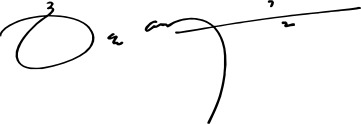
Signature of: han ye seul